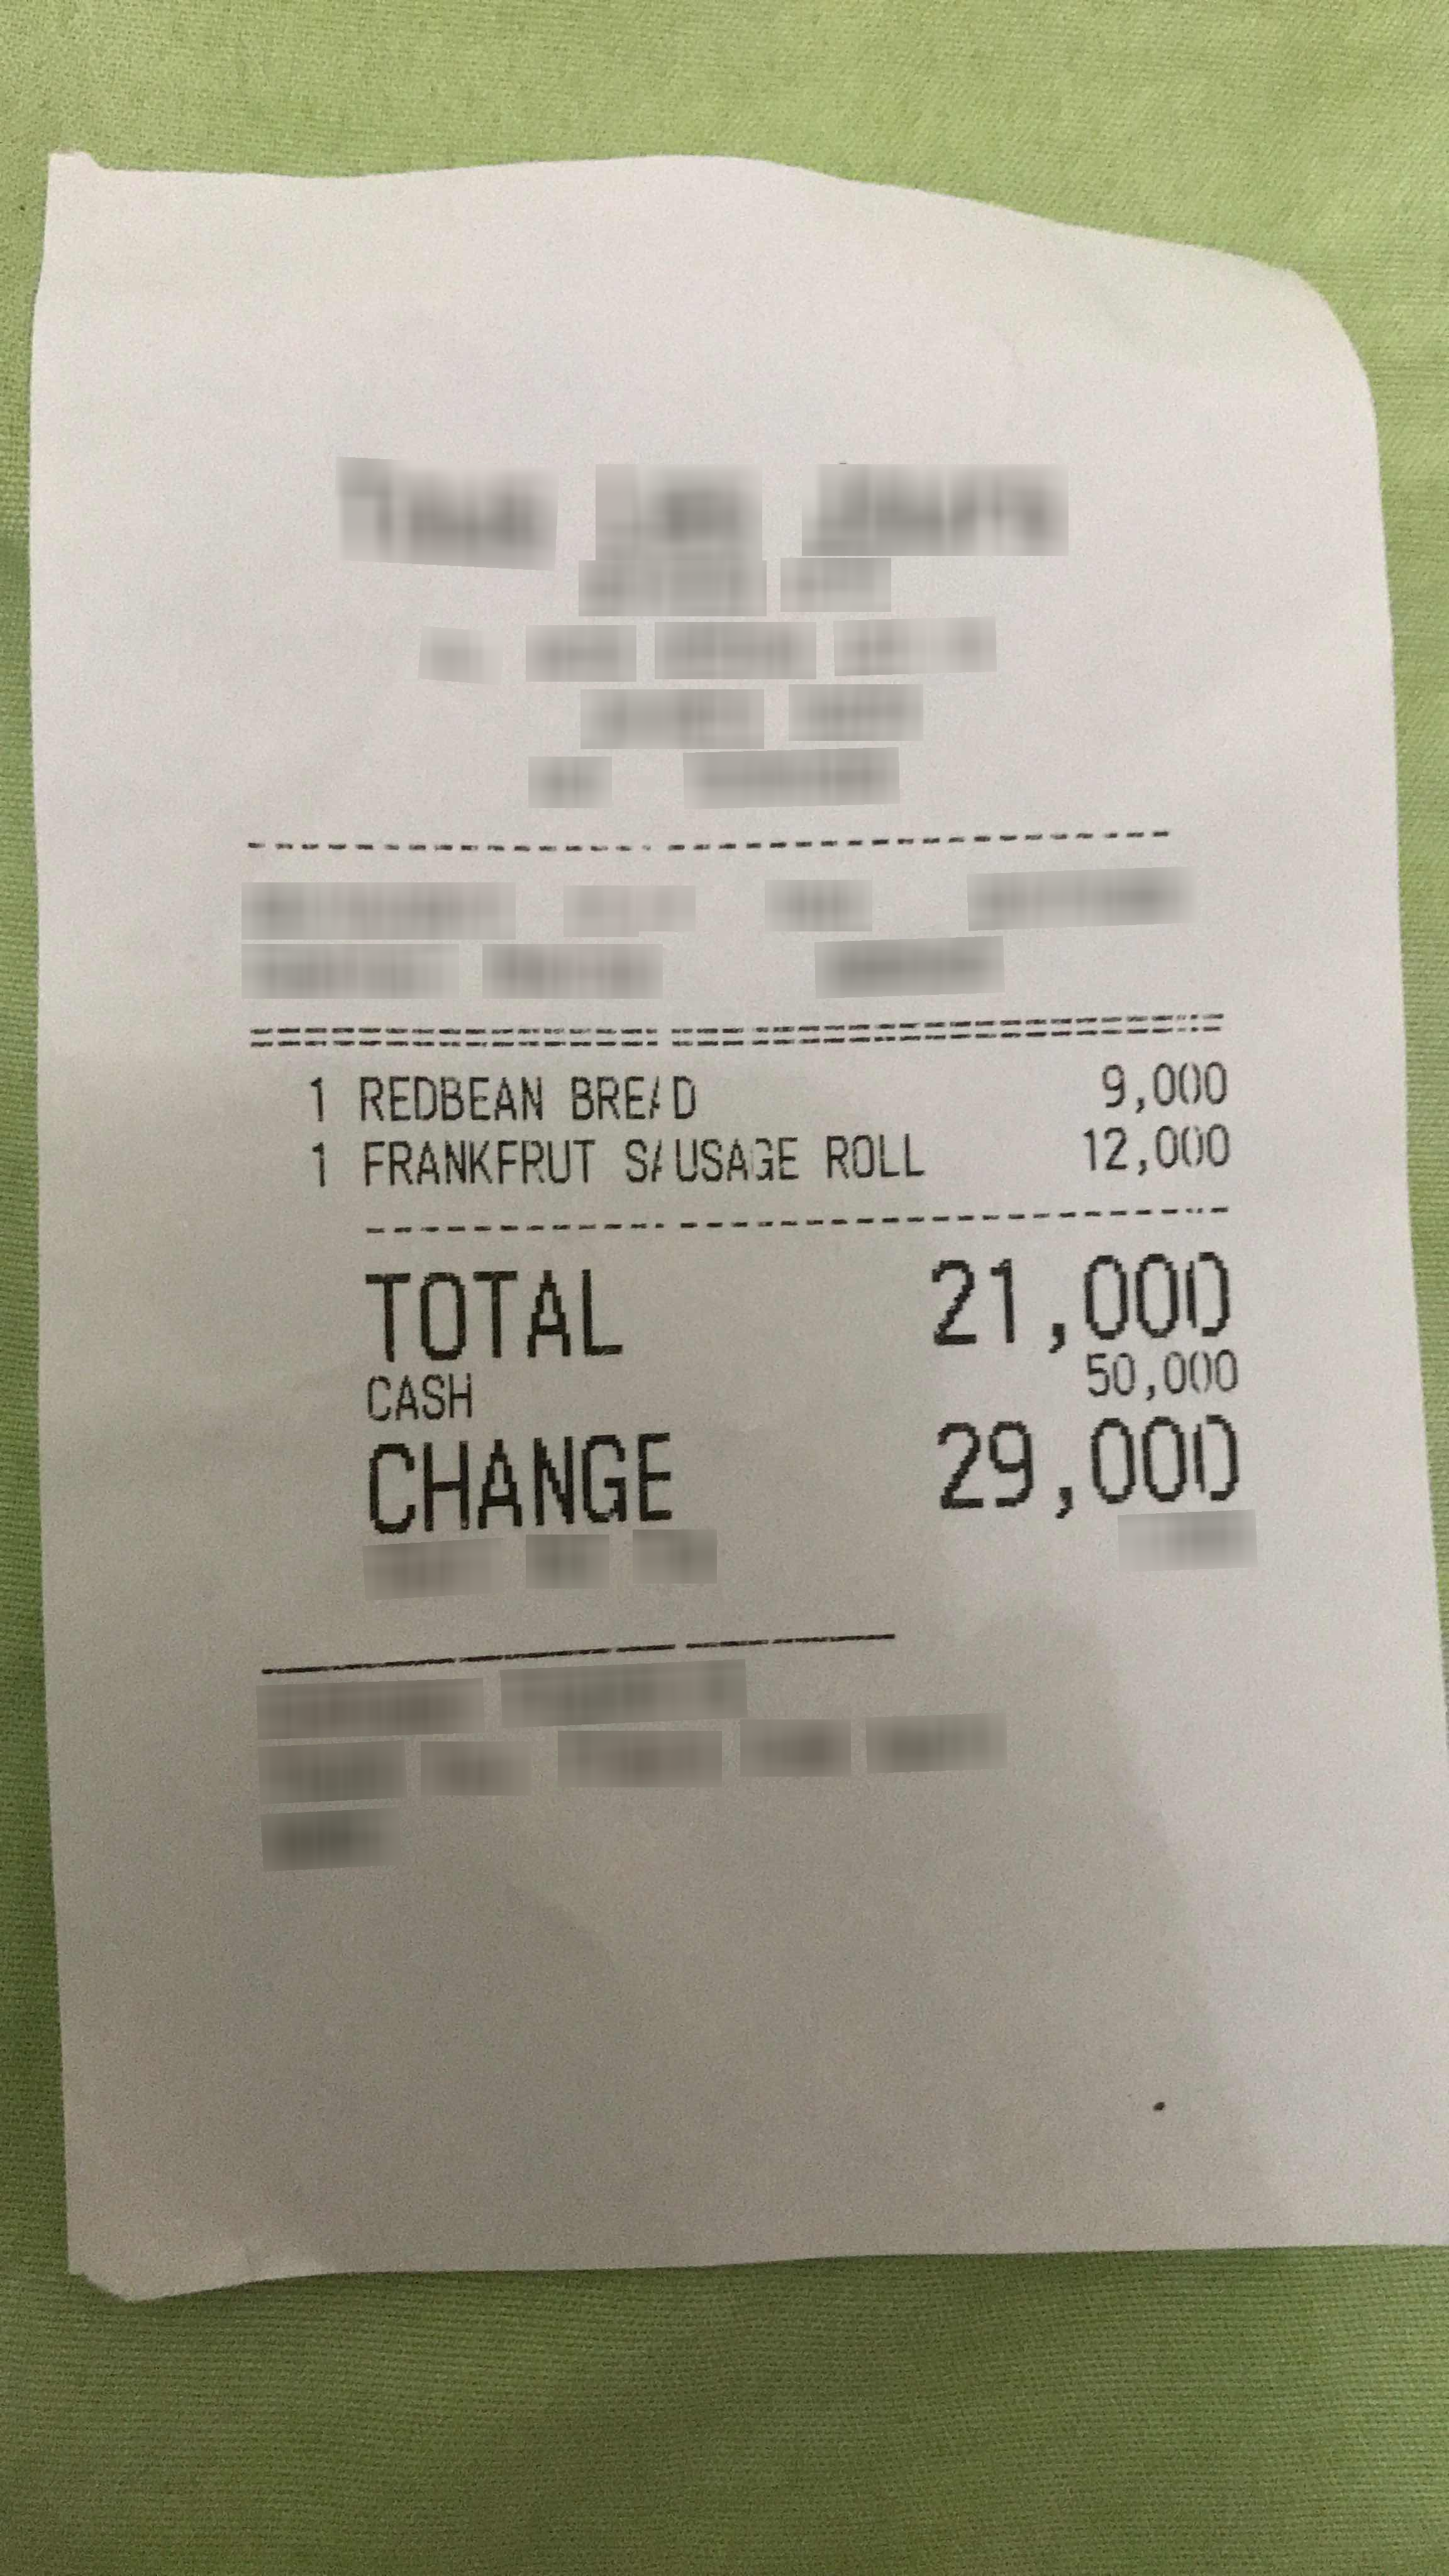
Number of items: 2
Total: 21,000
OCR text regions:
text: TOTAL
text: 21,000
text: CASH
text: 50,000
text: CHANGE
text: 29,000
text: REDBEAN
text: BREAD
text: 9,000
text: 1
text: FRANKFRUT
text: SAUSAGE
text: ROLL
text: 12,000
text: 1